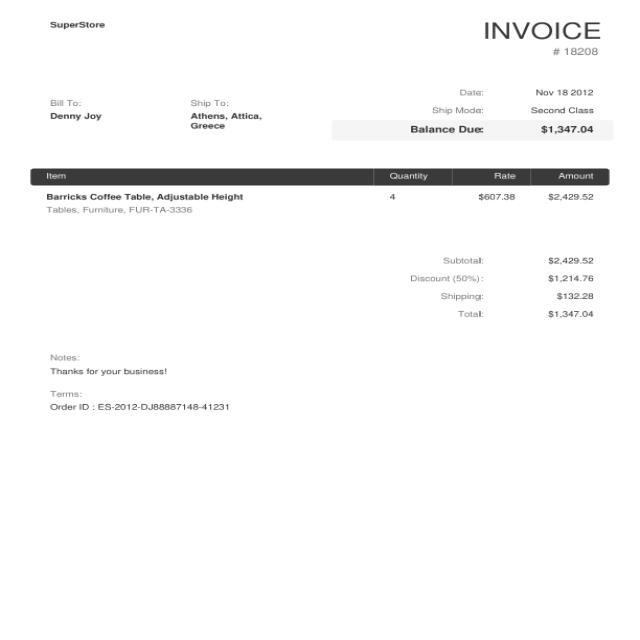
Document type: Invoice